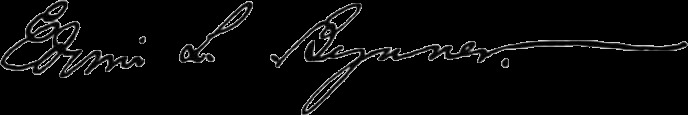
Signature of: edwin lassetter bynner